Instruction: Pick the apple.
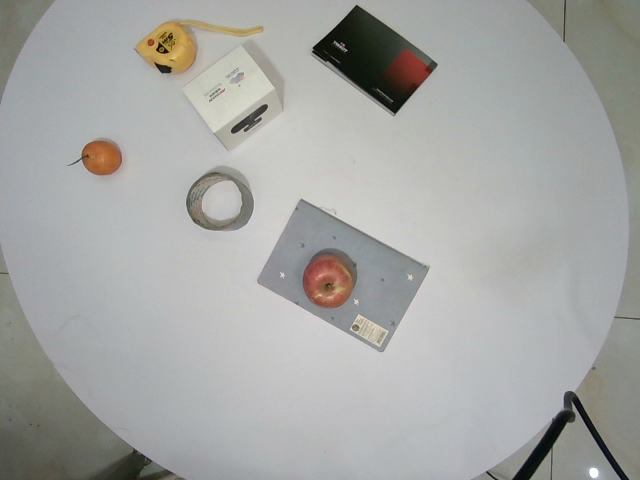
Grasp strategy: vertical